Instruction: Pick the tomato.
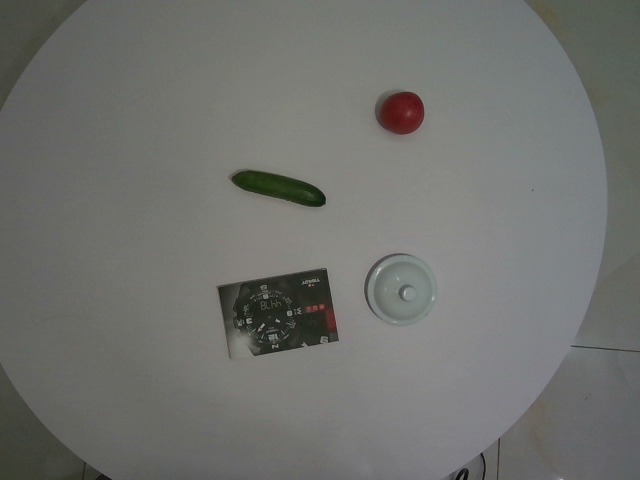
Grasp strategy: vertical